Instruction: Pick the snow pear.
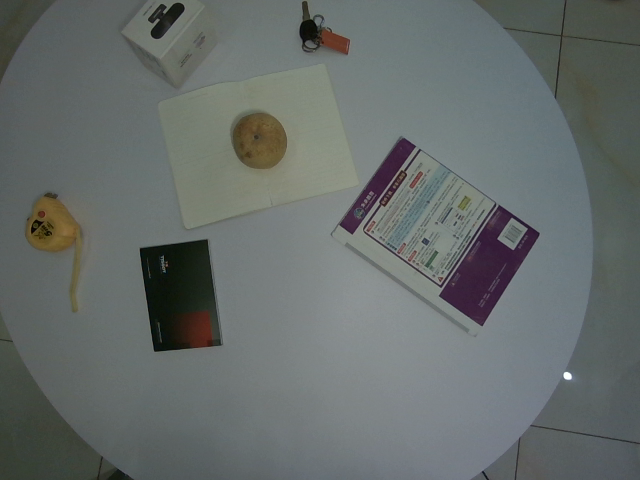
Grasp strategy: vertical